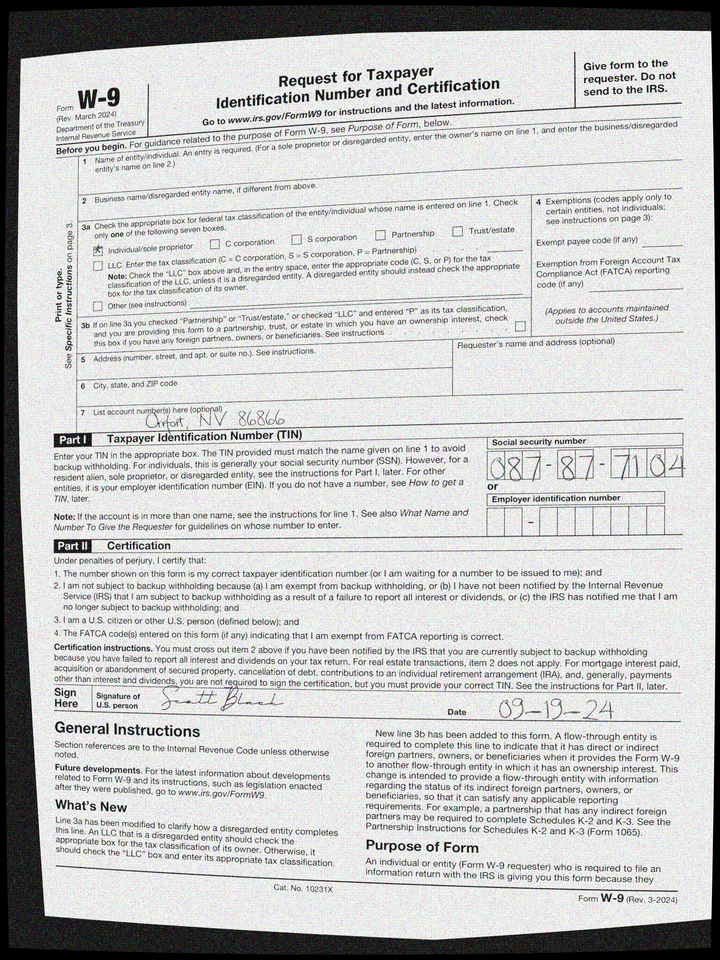
adr2: Orrfort, NV 86866
cbx: yes
ssn: 087877104
sdt: 09-19-24